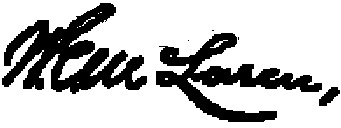
Signature of: william edward mclaren